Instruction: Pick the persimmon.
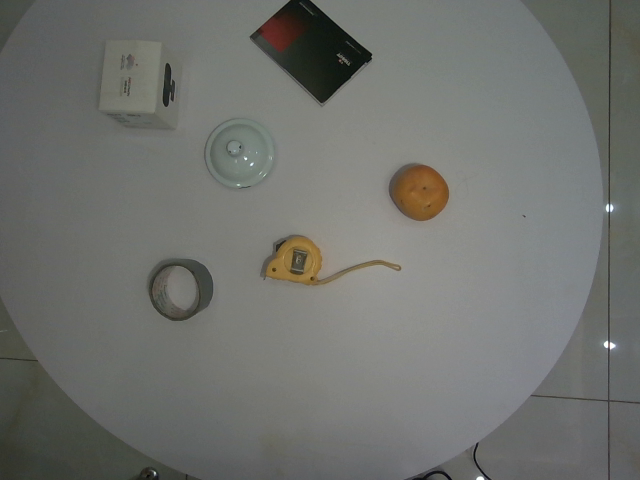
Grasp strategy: vertical